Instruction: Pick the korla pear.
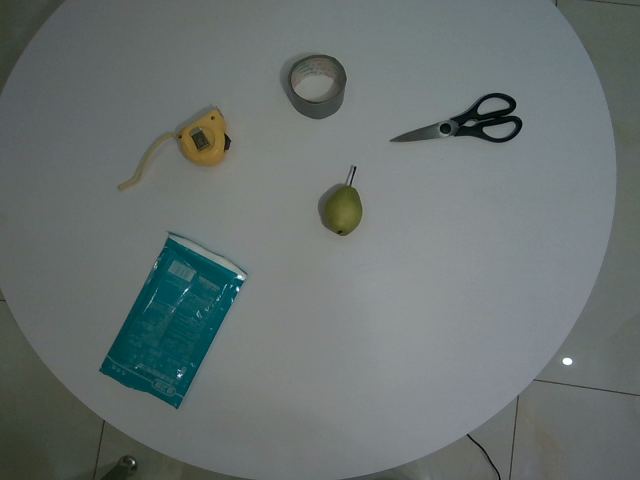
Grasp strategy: vertical